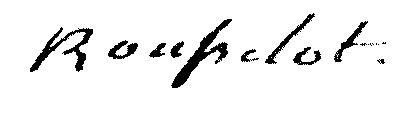
Signature of: claude germain rousselot